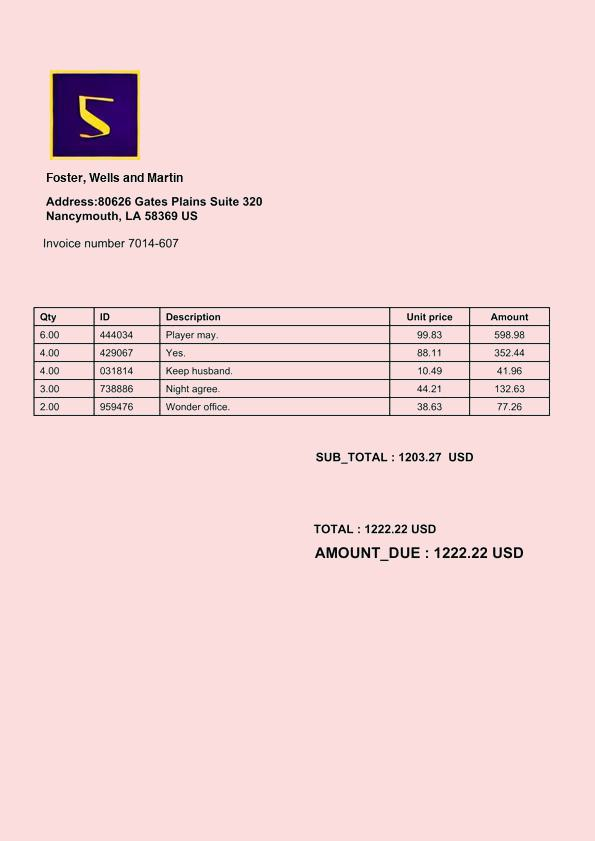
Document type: Invoice